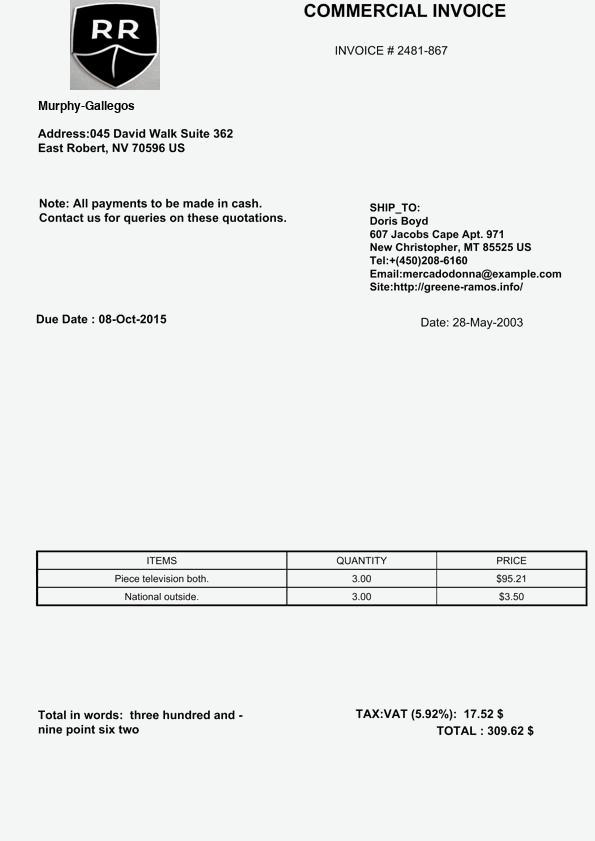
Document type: Invoice